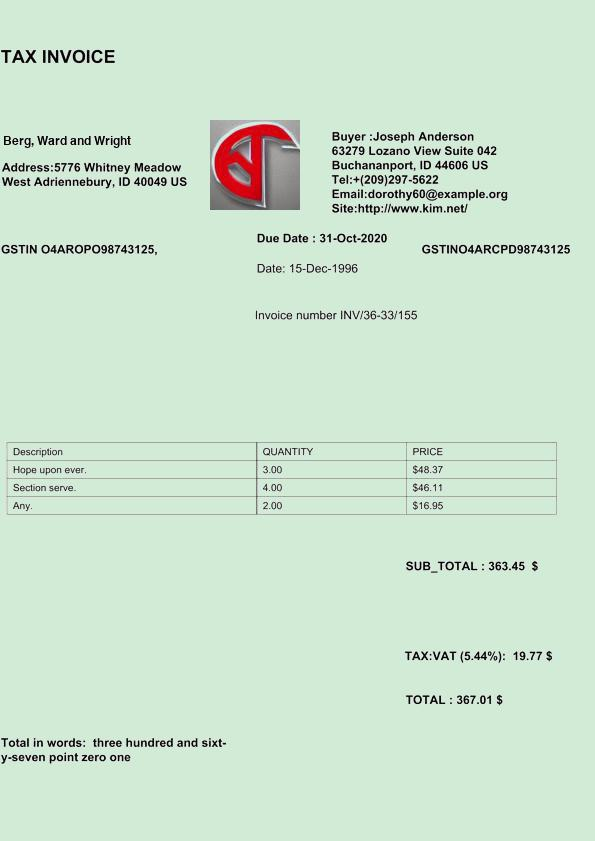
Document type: Invoice